Question: Talk about the condition:
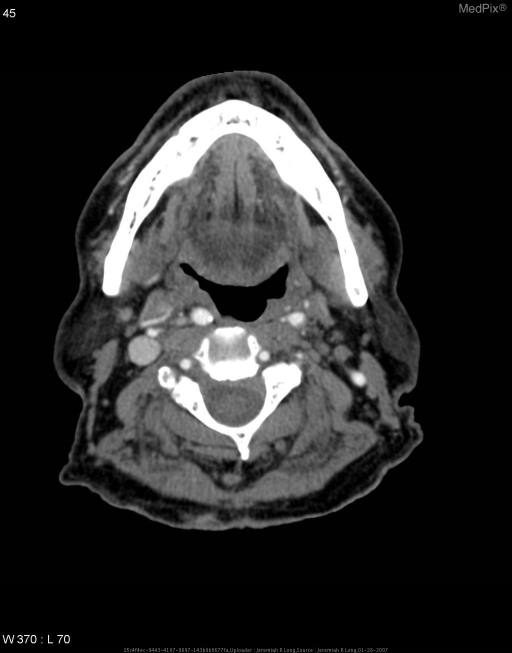
Answer: The disease is discussed as: Medial deviation of the internal carotid artery, also known as (aberrant) retropharyngeal internal carotid artery, is an important congenital variant that should be considered in the differential for a retropharyngeal mass.  Once found, this finding should be reported to the clinicians so that the devastating consequences of biopsy or surgery is avoided.